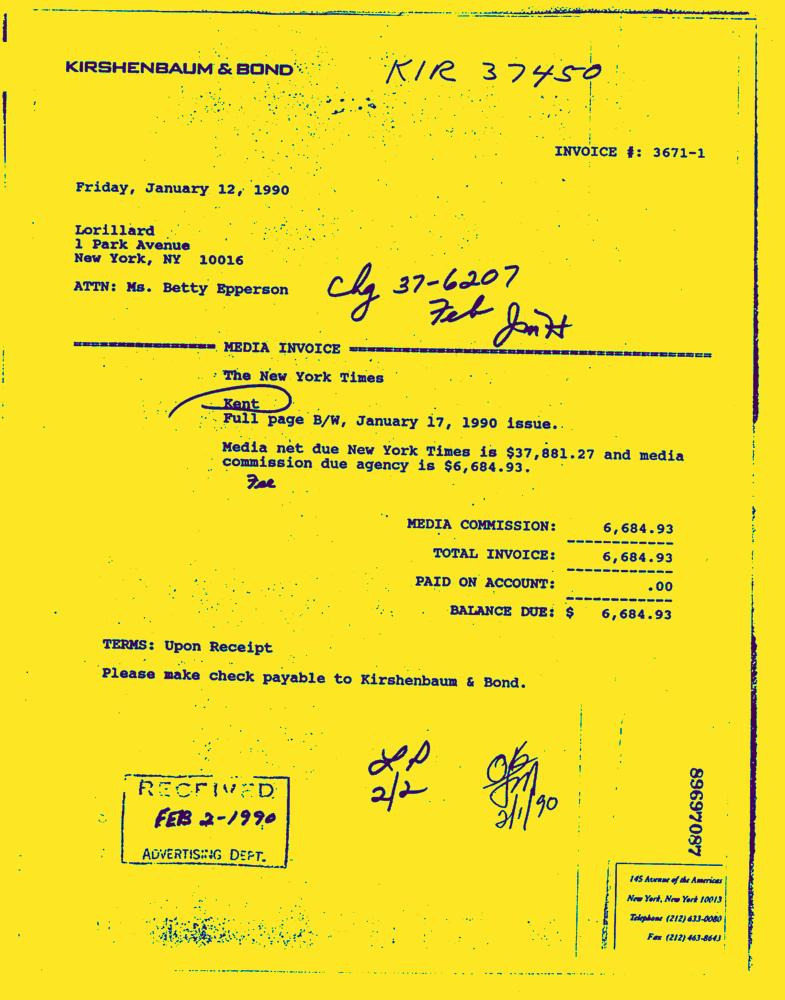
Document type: Invoice-Doc